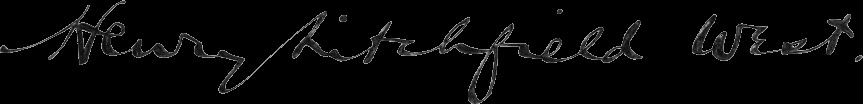
Signature of: henry litchfield west